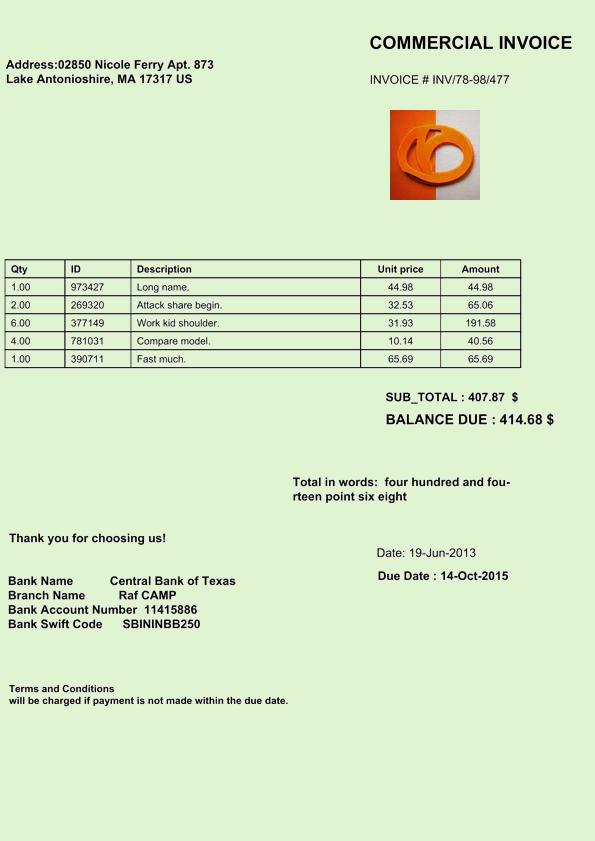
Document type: Invoice